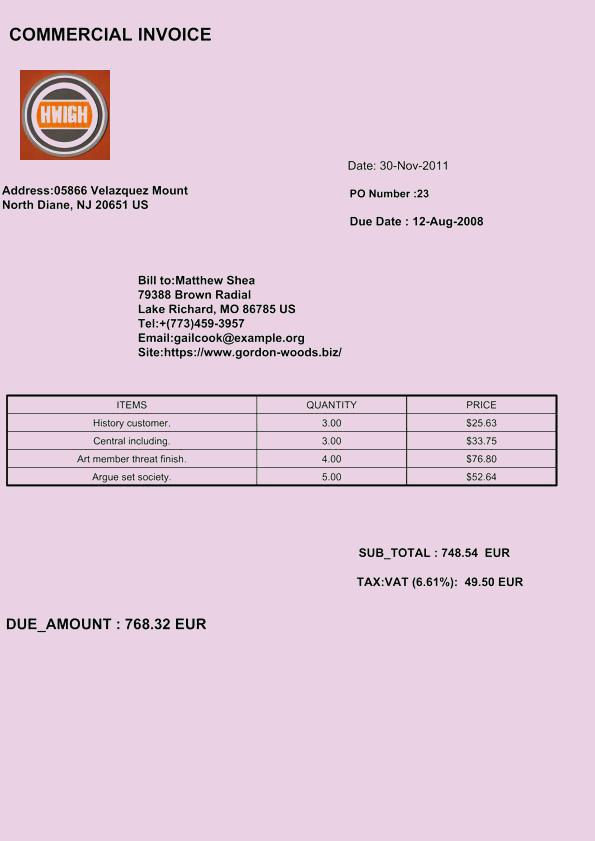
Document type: Invoice